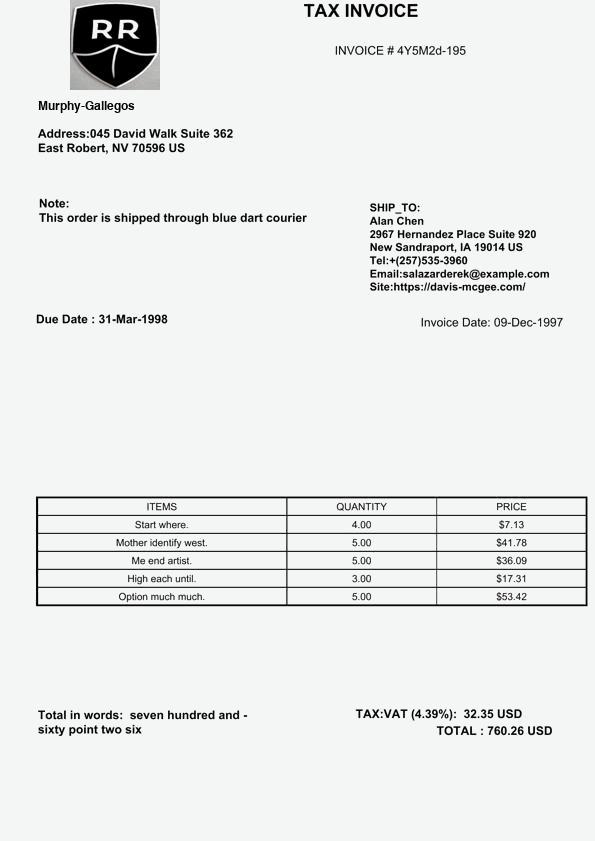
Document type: Invoice